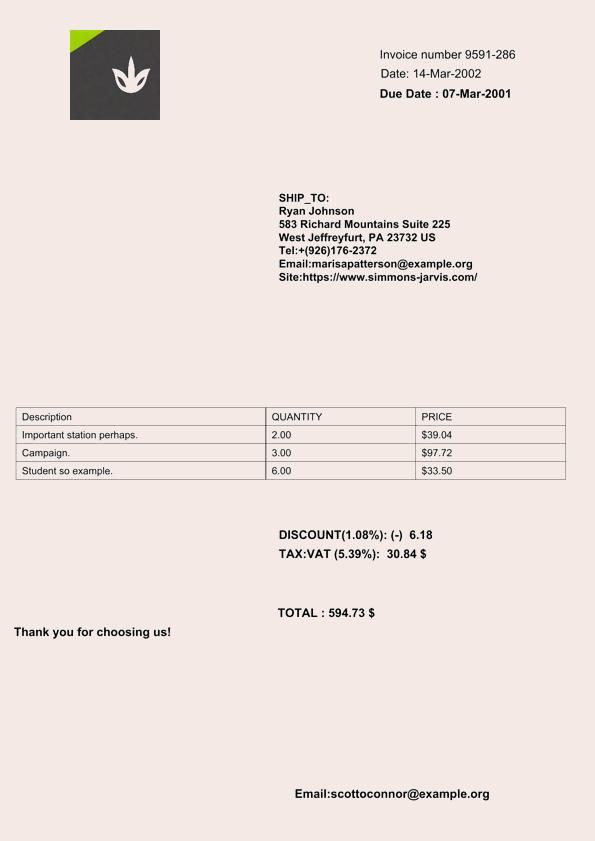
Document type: Invoice